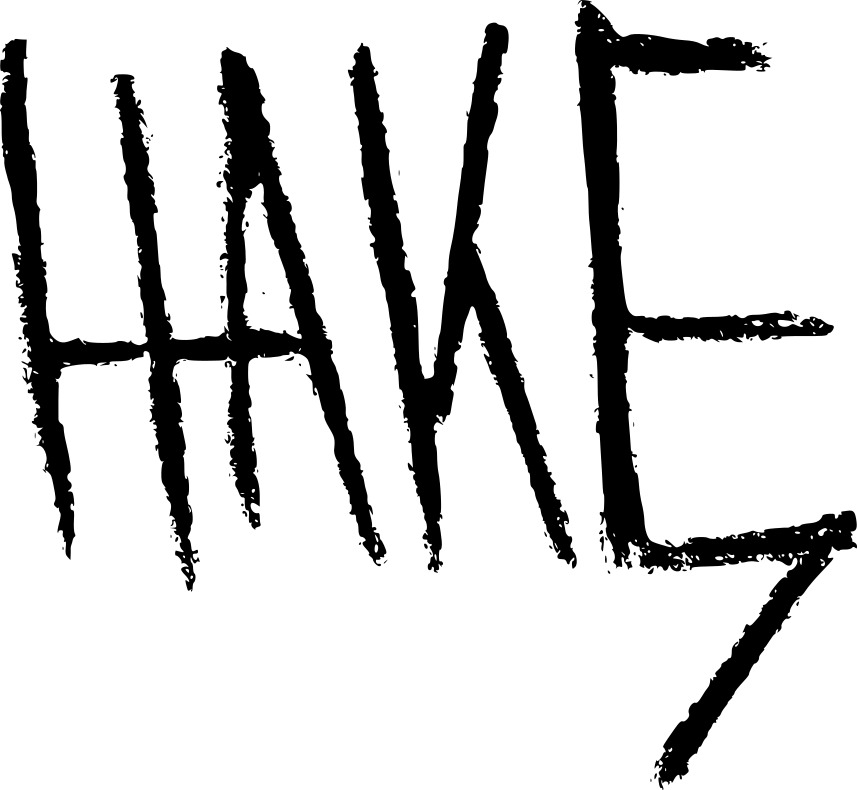
Signature of: claes hake